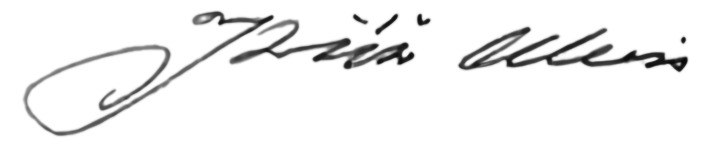
Signature of: alois kříž